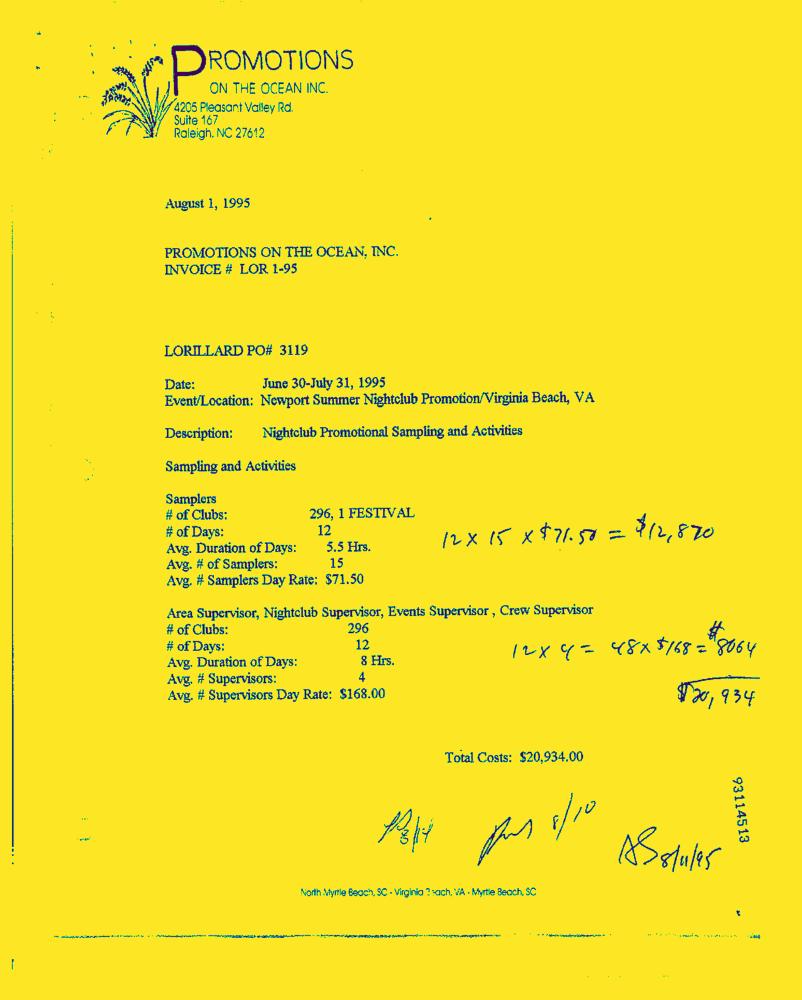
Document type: Invoice-Doc